Question: What is the potential diagnosis?
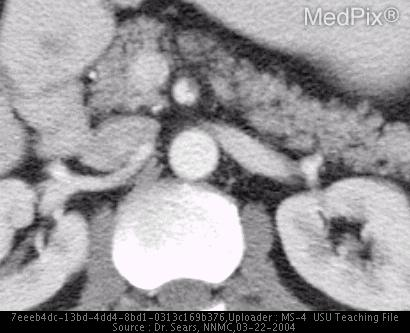
Answer: The possible diagnosis includes 1.  Thrombus of SMA
2.  Mild focal pancreatitis
3.  Small perforation of medial 2nd portion of duodenum.